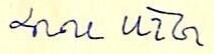
Signature of: c n patel